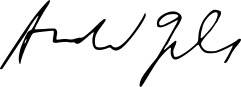
Signature of: andrew giles